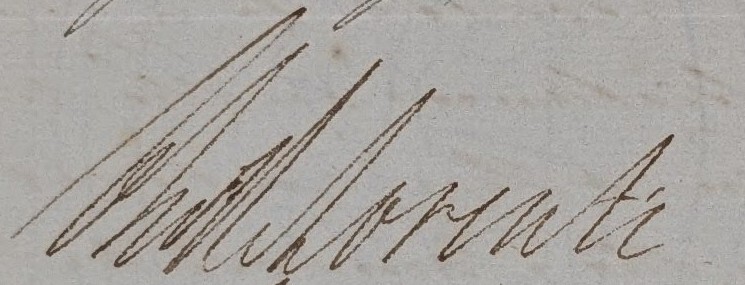
Signature of: q76202656